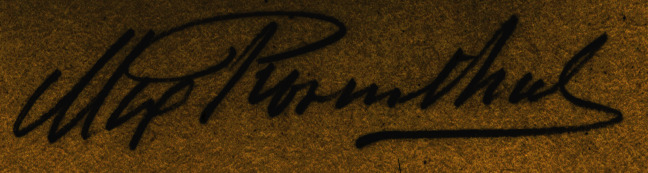
Signature of: max rosenthal 0